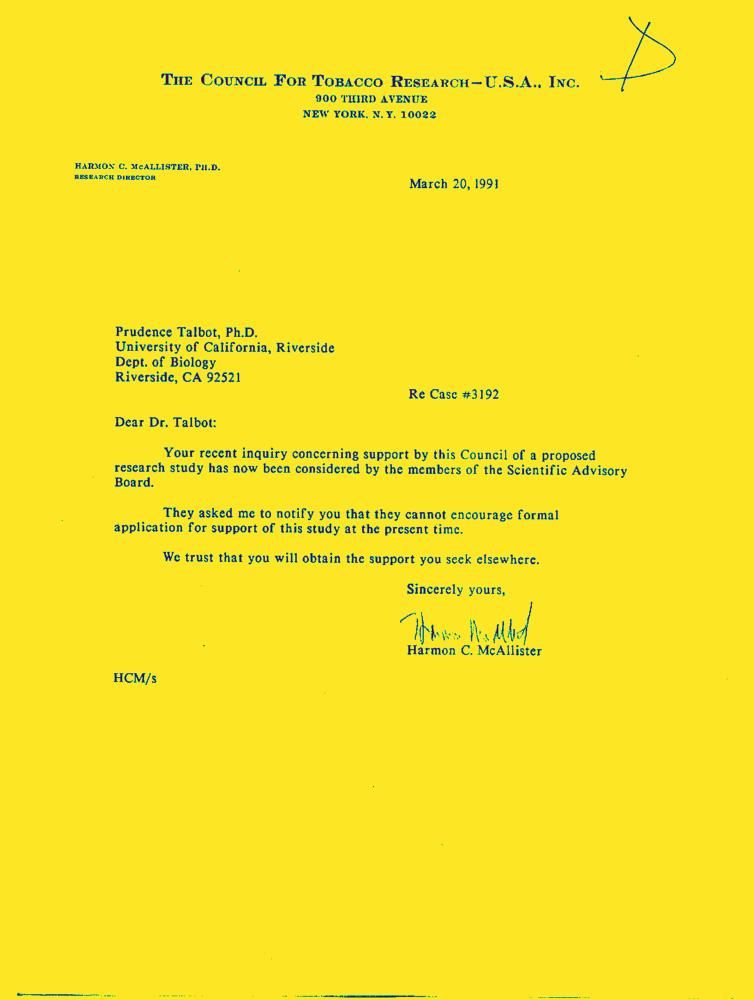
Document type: Letter-Doc